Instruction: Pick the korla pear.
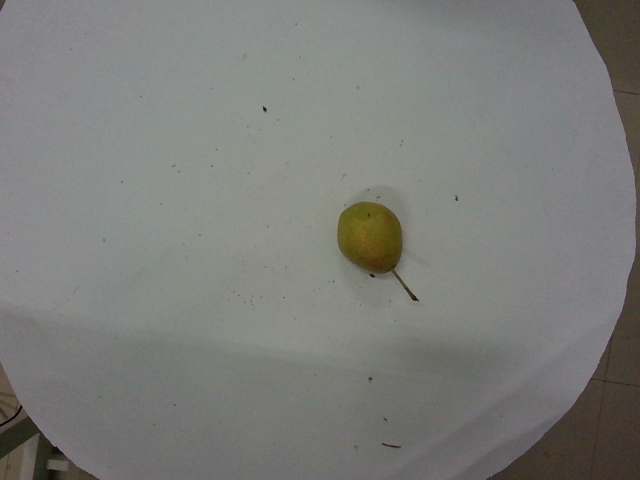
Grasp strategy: vertical